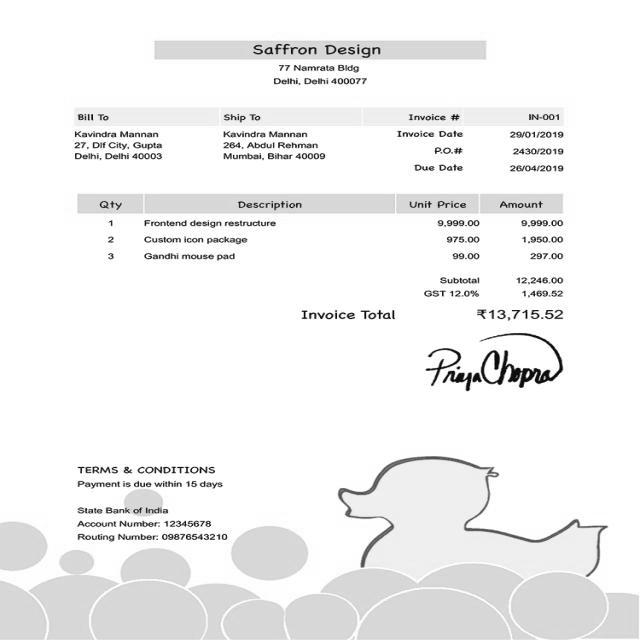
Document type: Invoice